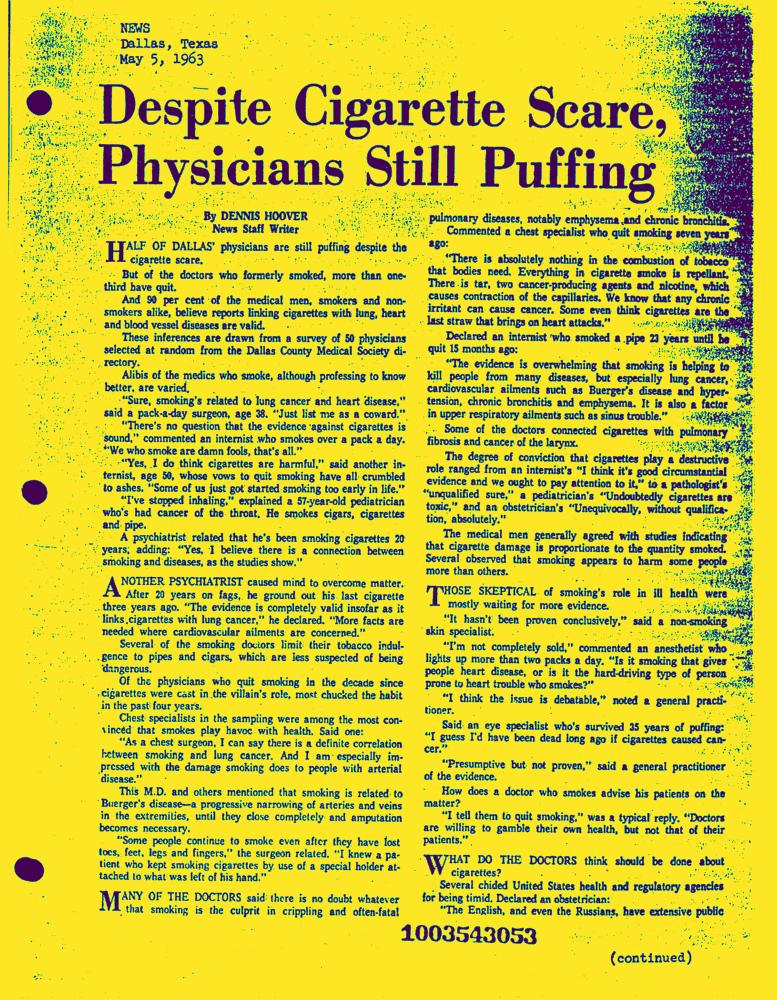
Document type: News-Article